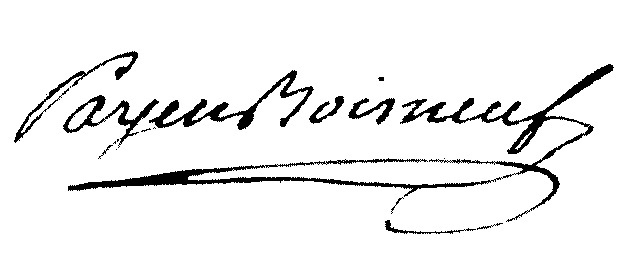
Signature of: jean payen de boisneuf